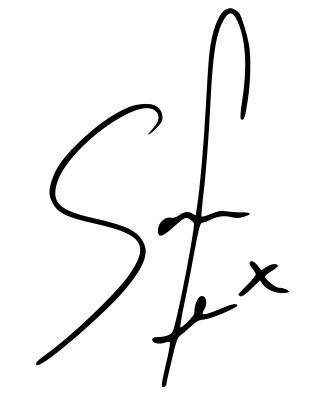
Signature of: sam fender